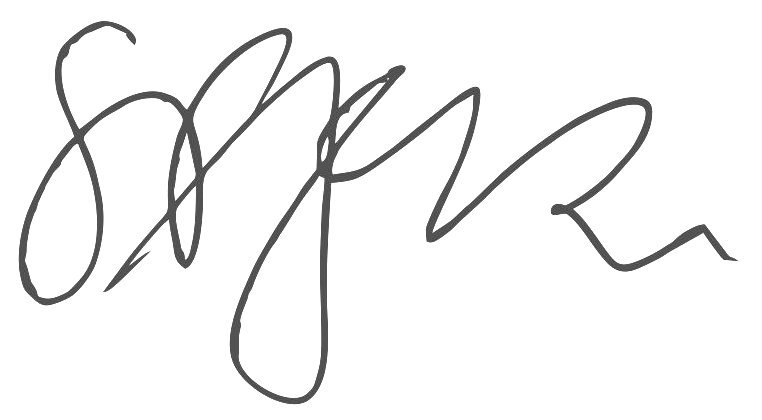
Signature of: stanisław flejterski